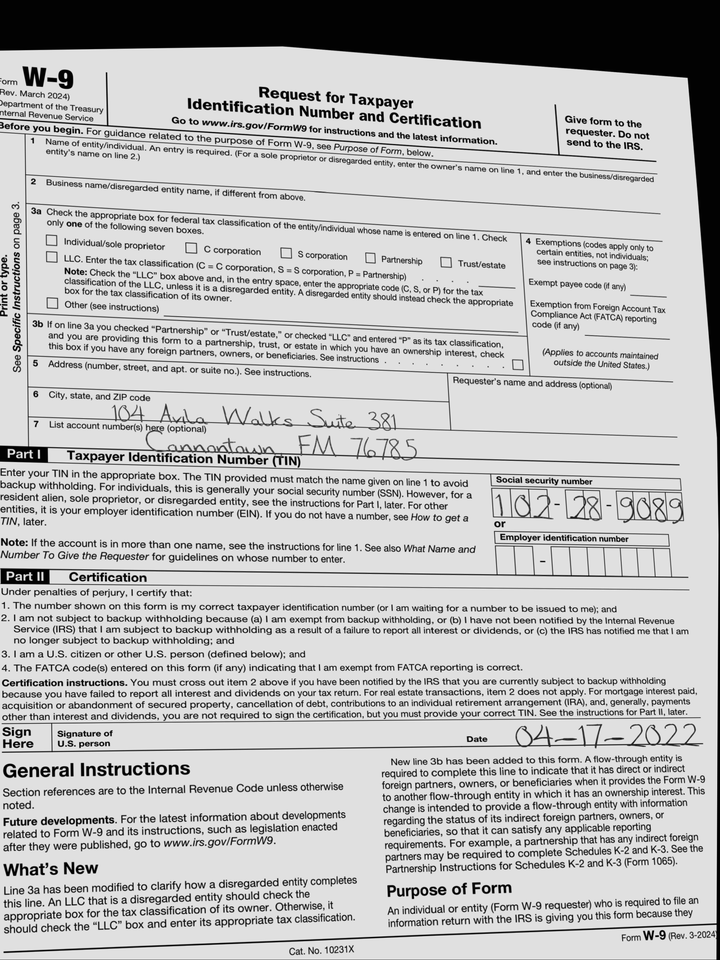
adr1: 104 Avila Walks Suite 381
adr2: Cannontown, FM 76785
cbx: no
ssn: 102289089
sdt: 04-17-2022